Question: Explain the disease:
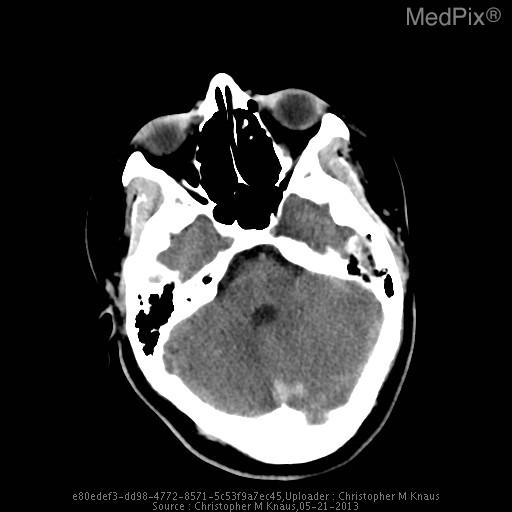
Answer: The disease is discussed as: Venous sinus thrombosis is caused by thrombus formation in the dural venous sinuses or cerebral veins.  It is an uncommon disorder (2-7 per million) which can have serious complications.  Causal factors include local (regional infection, trauma, neoplasm) and systemic (dehydration, hypercoagulable states, pregnancy, oral contraceptives).  Clinical presentation includes headache, neurologic deficits or seizures.  The superior sagittal sinus is most commonly affected, followed by the transverse and sigmoid sinuses.  Complications include venous infarcts, intracerebral hemorrhage and intracranial hypertension.

On noncontrast CT, the thombosed sinus is usually hyperdense.  This is nonspecific as dehydrated patients, adjacent subdural or subarachnoid hemorrhage or elevated hematocrit can cause increased sinus attenuation.  On contrast enhanced CT, the empty delta sign is a central defect from thrombus surrounded by contrast enhanced blood.  On MRI, absence of a flow void or abnormal signal within the sinus is seen.

MR venography with two-dimensional time-of-flight is used due to high sensitivity for slow flow compared to 3D TOF.  Contrast enhanced MRV improves visualization of small vessels.  CT venography is a rapid and accurate method for evaluating the venous sinuses.  Disadvantages include ionizing radiation exposure and need for iodinated contrast material.